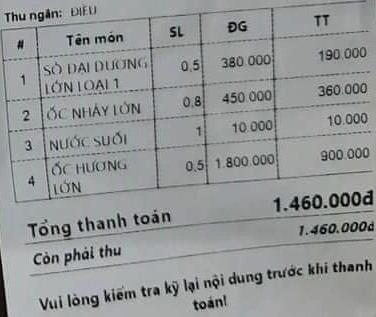
Thu ngân: ĐIÊU

<table>
<tr>
<th>#</th>
<th>Tên món</th>
<th>SL</th>
<th>ĐG</th>
<th>TT</th>
</tr>
<tr>
<td>1</td>
<td>SÒ ĐẠI DƯƠNG LỚN LOẠI 1</td>
<td>0,5</td>
<td>380.000</td>
<td>190.000</td>
</tr>
<tr>
<td>2</td>
<td>ỐC NHẢY LỚN</td>
<td>0,8</td>
<td>450.000</td>
<td>360.000</td>
</tr>
<tr>
<td>3</td>
<td>NƯỚC SUỐI</td>
<td>1</td>
<td>10.000</td>
<td>10.000</td>
</tr>
<tr>
<td>4</td>
<td>ỐC HƯƠNG LỚN</td>
<td>0,5</td>
<td>1.800.000</td>
<td>900.000</td>
</tr>
</table>

Tổng thanh toán 1.460.000đ
Còn phải thu 1.460.000đ

Vui lòng kiểm tra kỹ lại nội dung trước khi thanh toán!